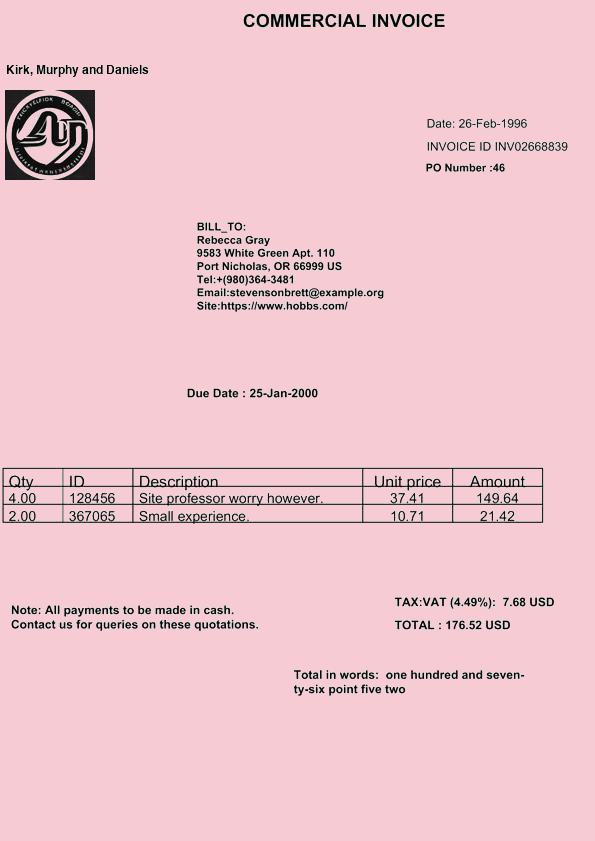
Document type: Invoice